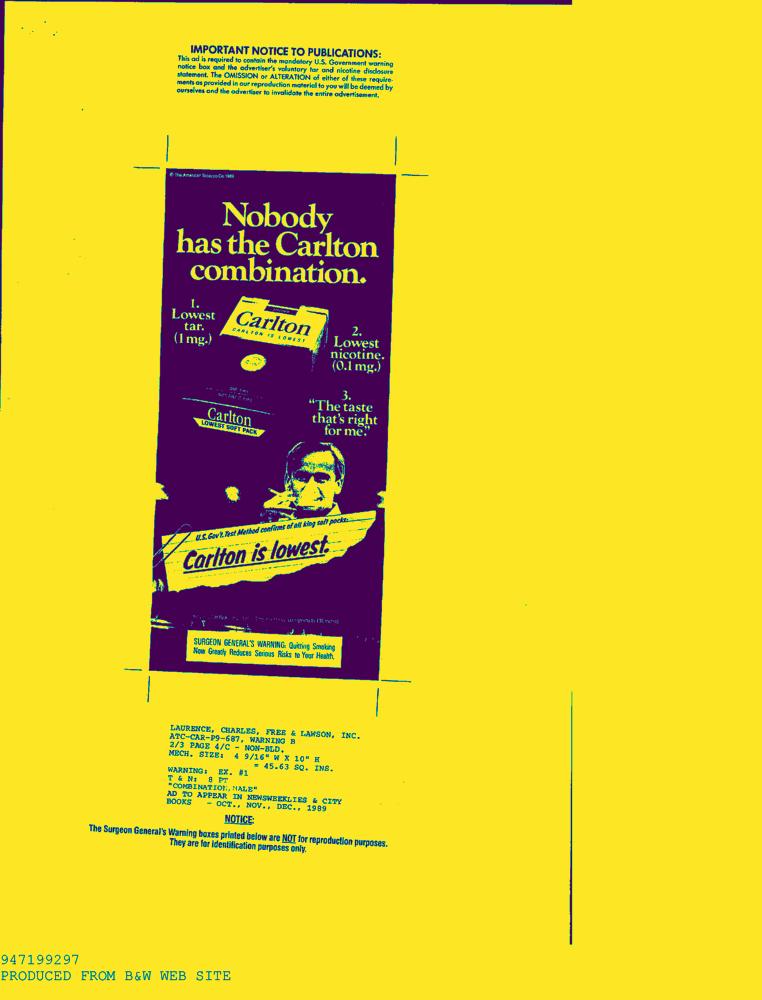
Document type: AD